Question: How is the property described in the document?
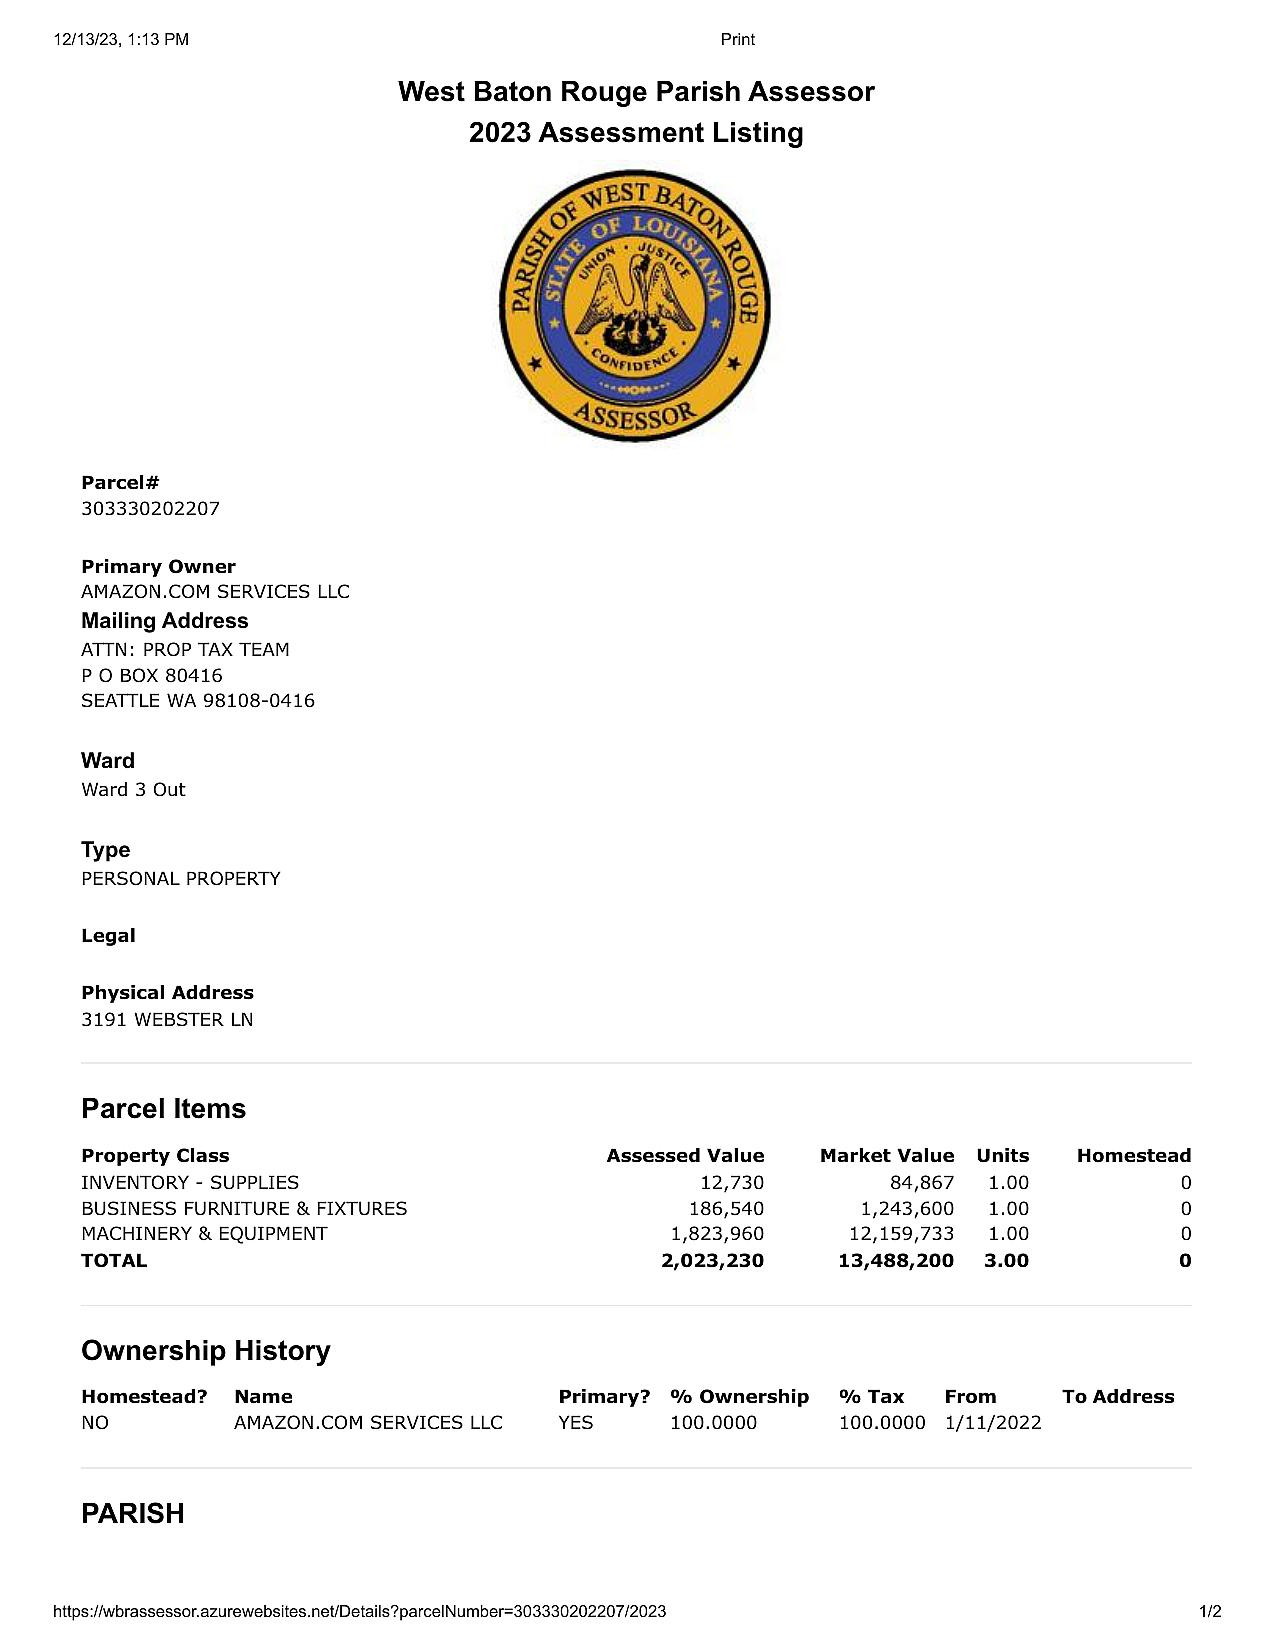
Answer: "INVENTORY - SUPPLIES, BUSINESS FURNITURE & FIXTURES, MACHINERY & EQUIPMENT"